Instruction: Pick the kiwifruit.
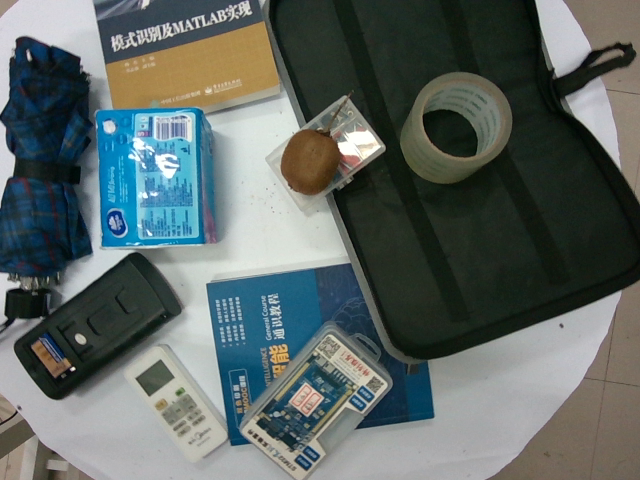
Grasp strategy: vertical